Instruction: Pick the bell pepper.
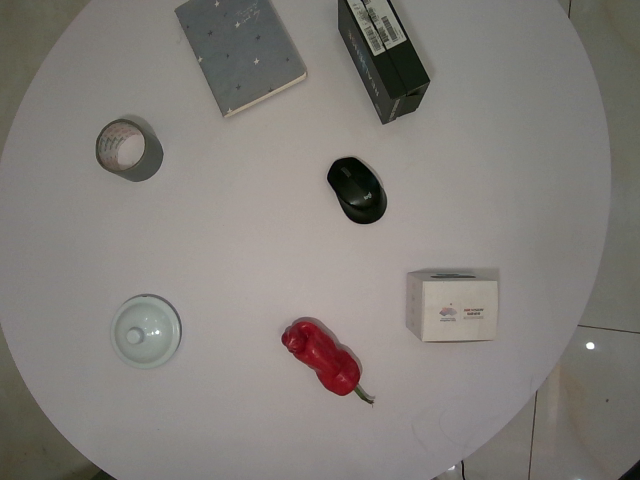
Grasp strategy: vertical